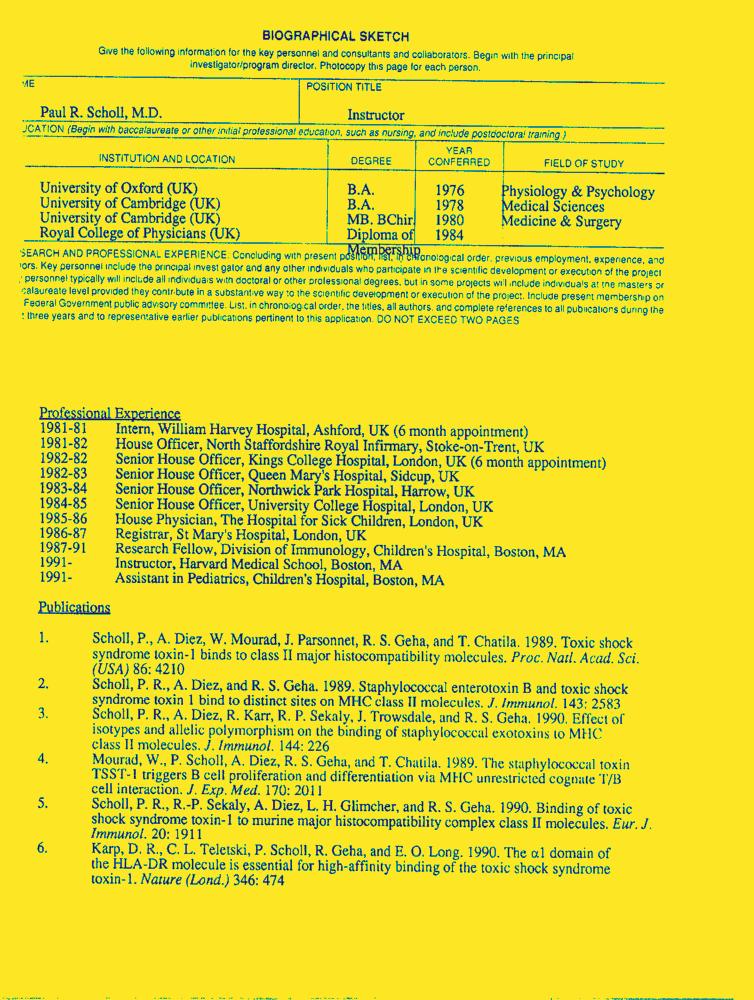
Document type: Resume-Doc